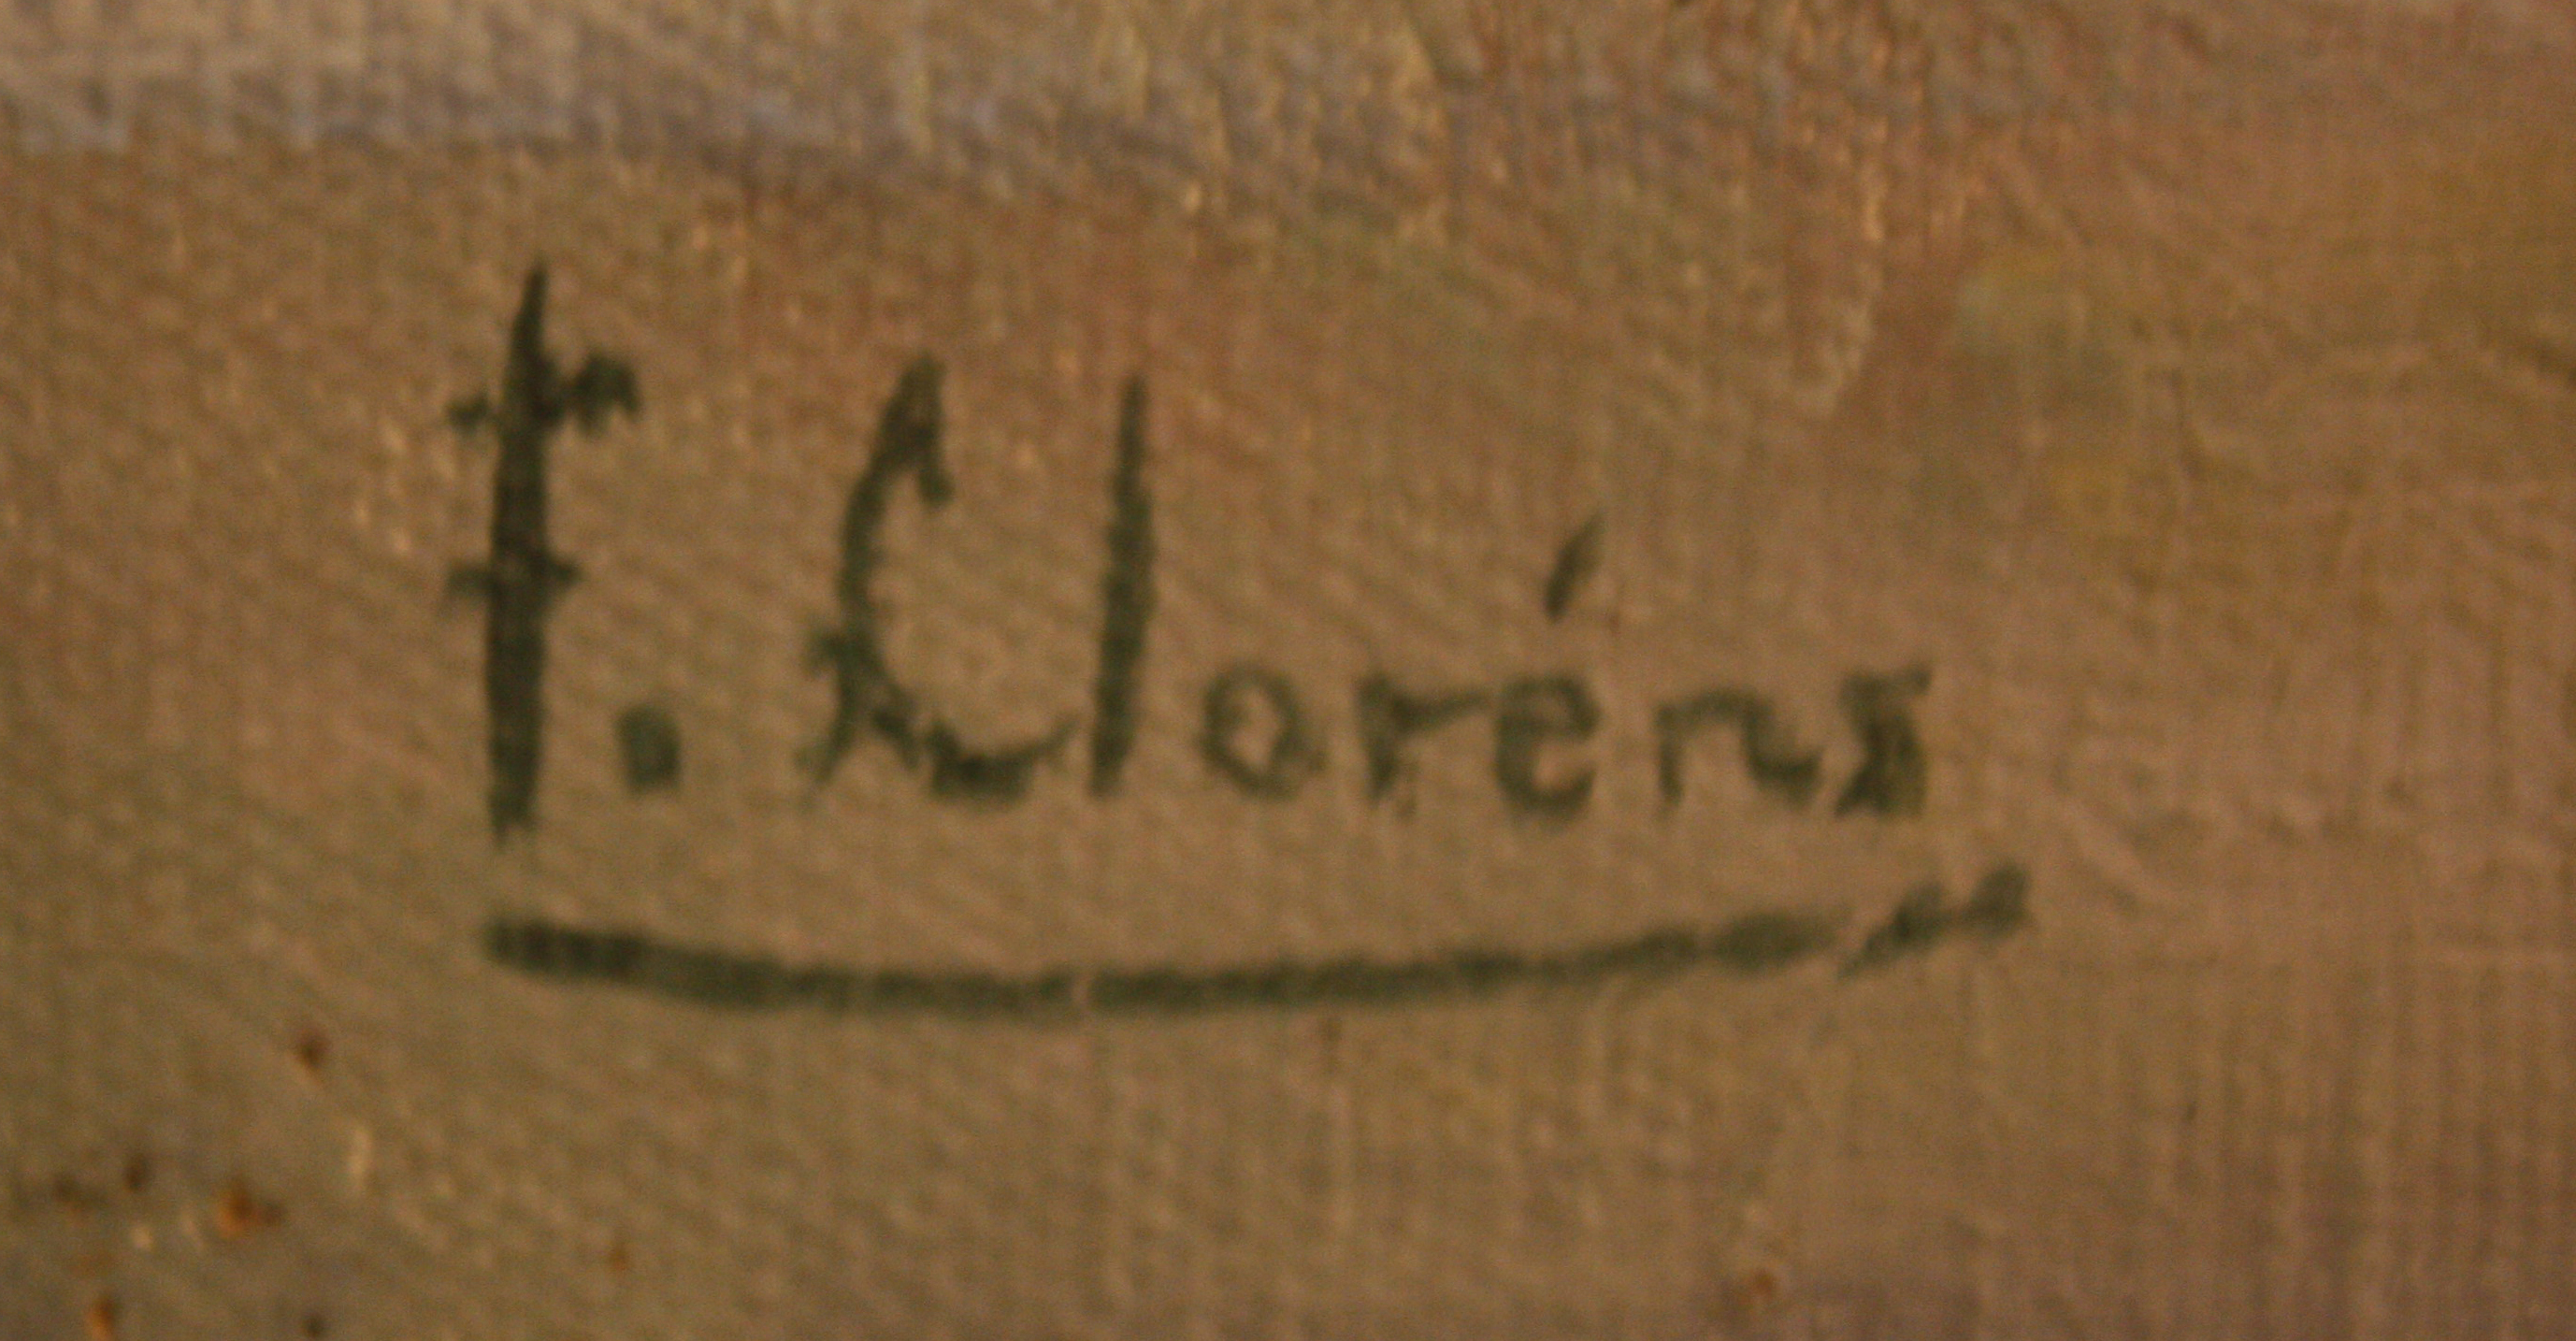
Signature of: francisco llorens díaz